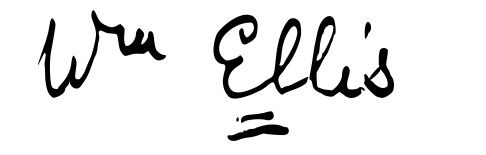
Signature of: william ellis